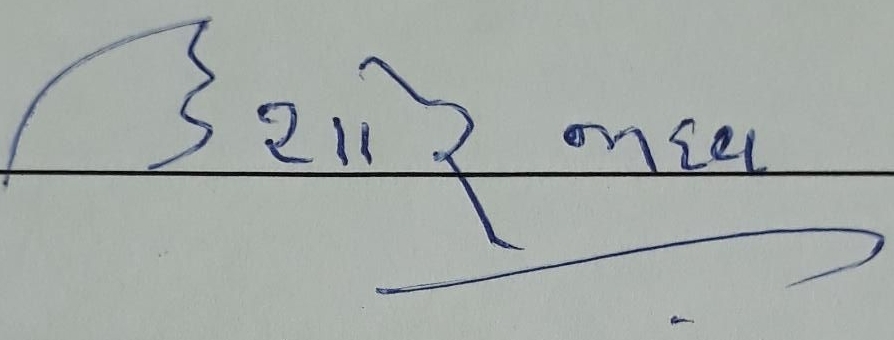
Signature of: kishore jadav